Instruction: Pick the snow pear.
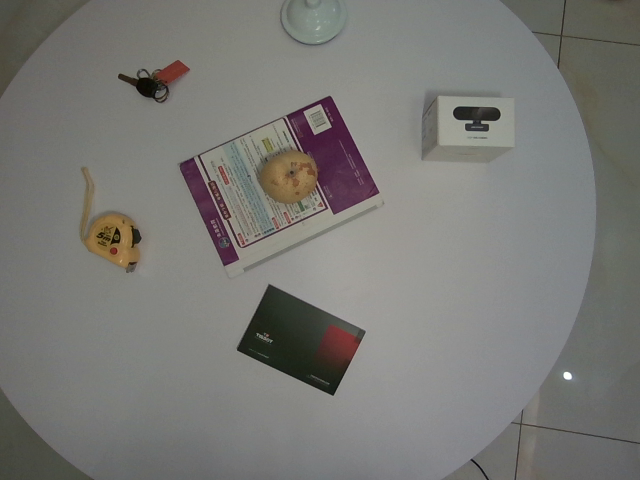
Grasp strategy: vertical